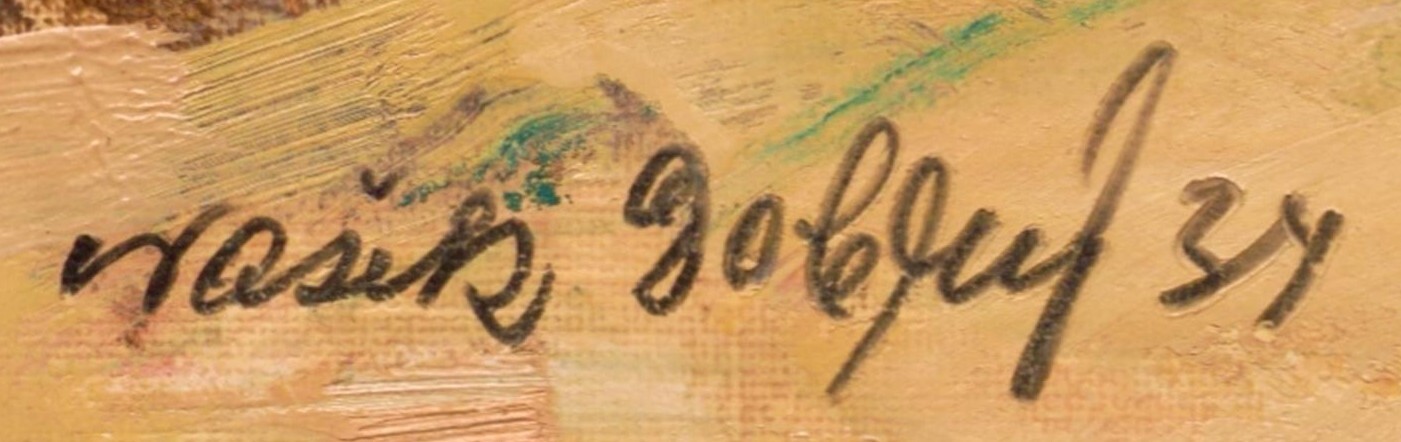
Signature of: václav dobrý